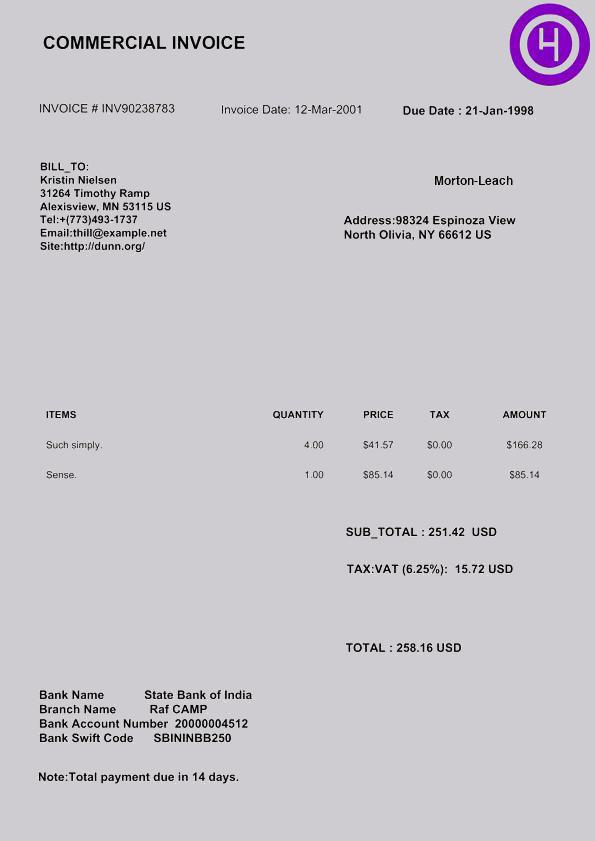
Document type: Invoice